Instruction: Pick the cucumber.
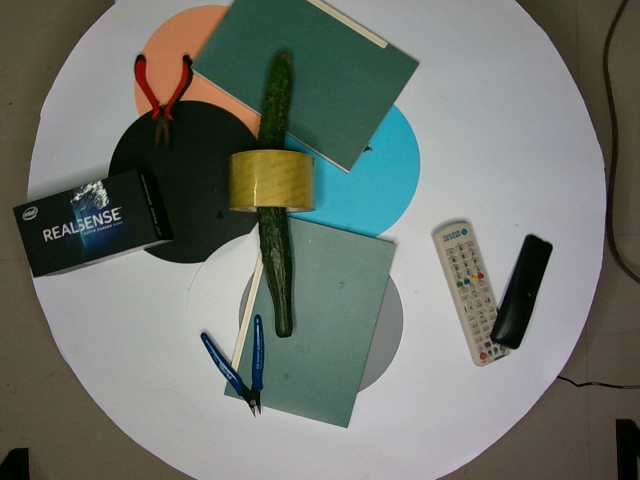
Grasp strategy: vertical